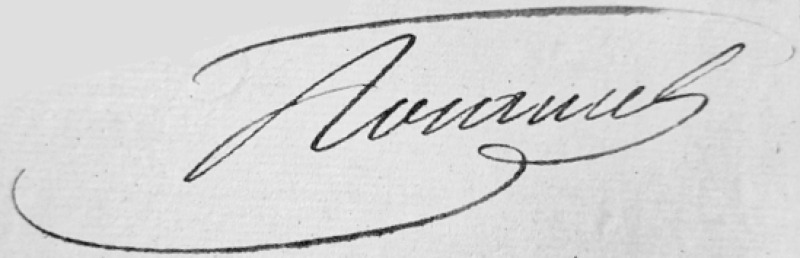
Signature of: claude charles marie du campe de rosamel